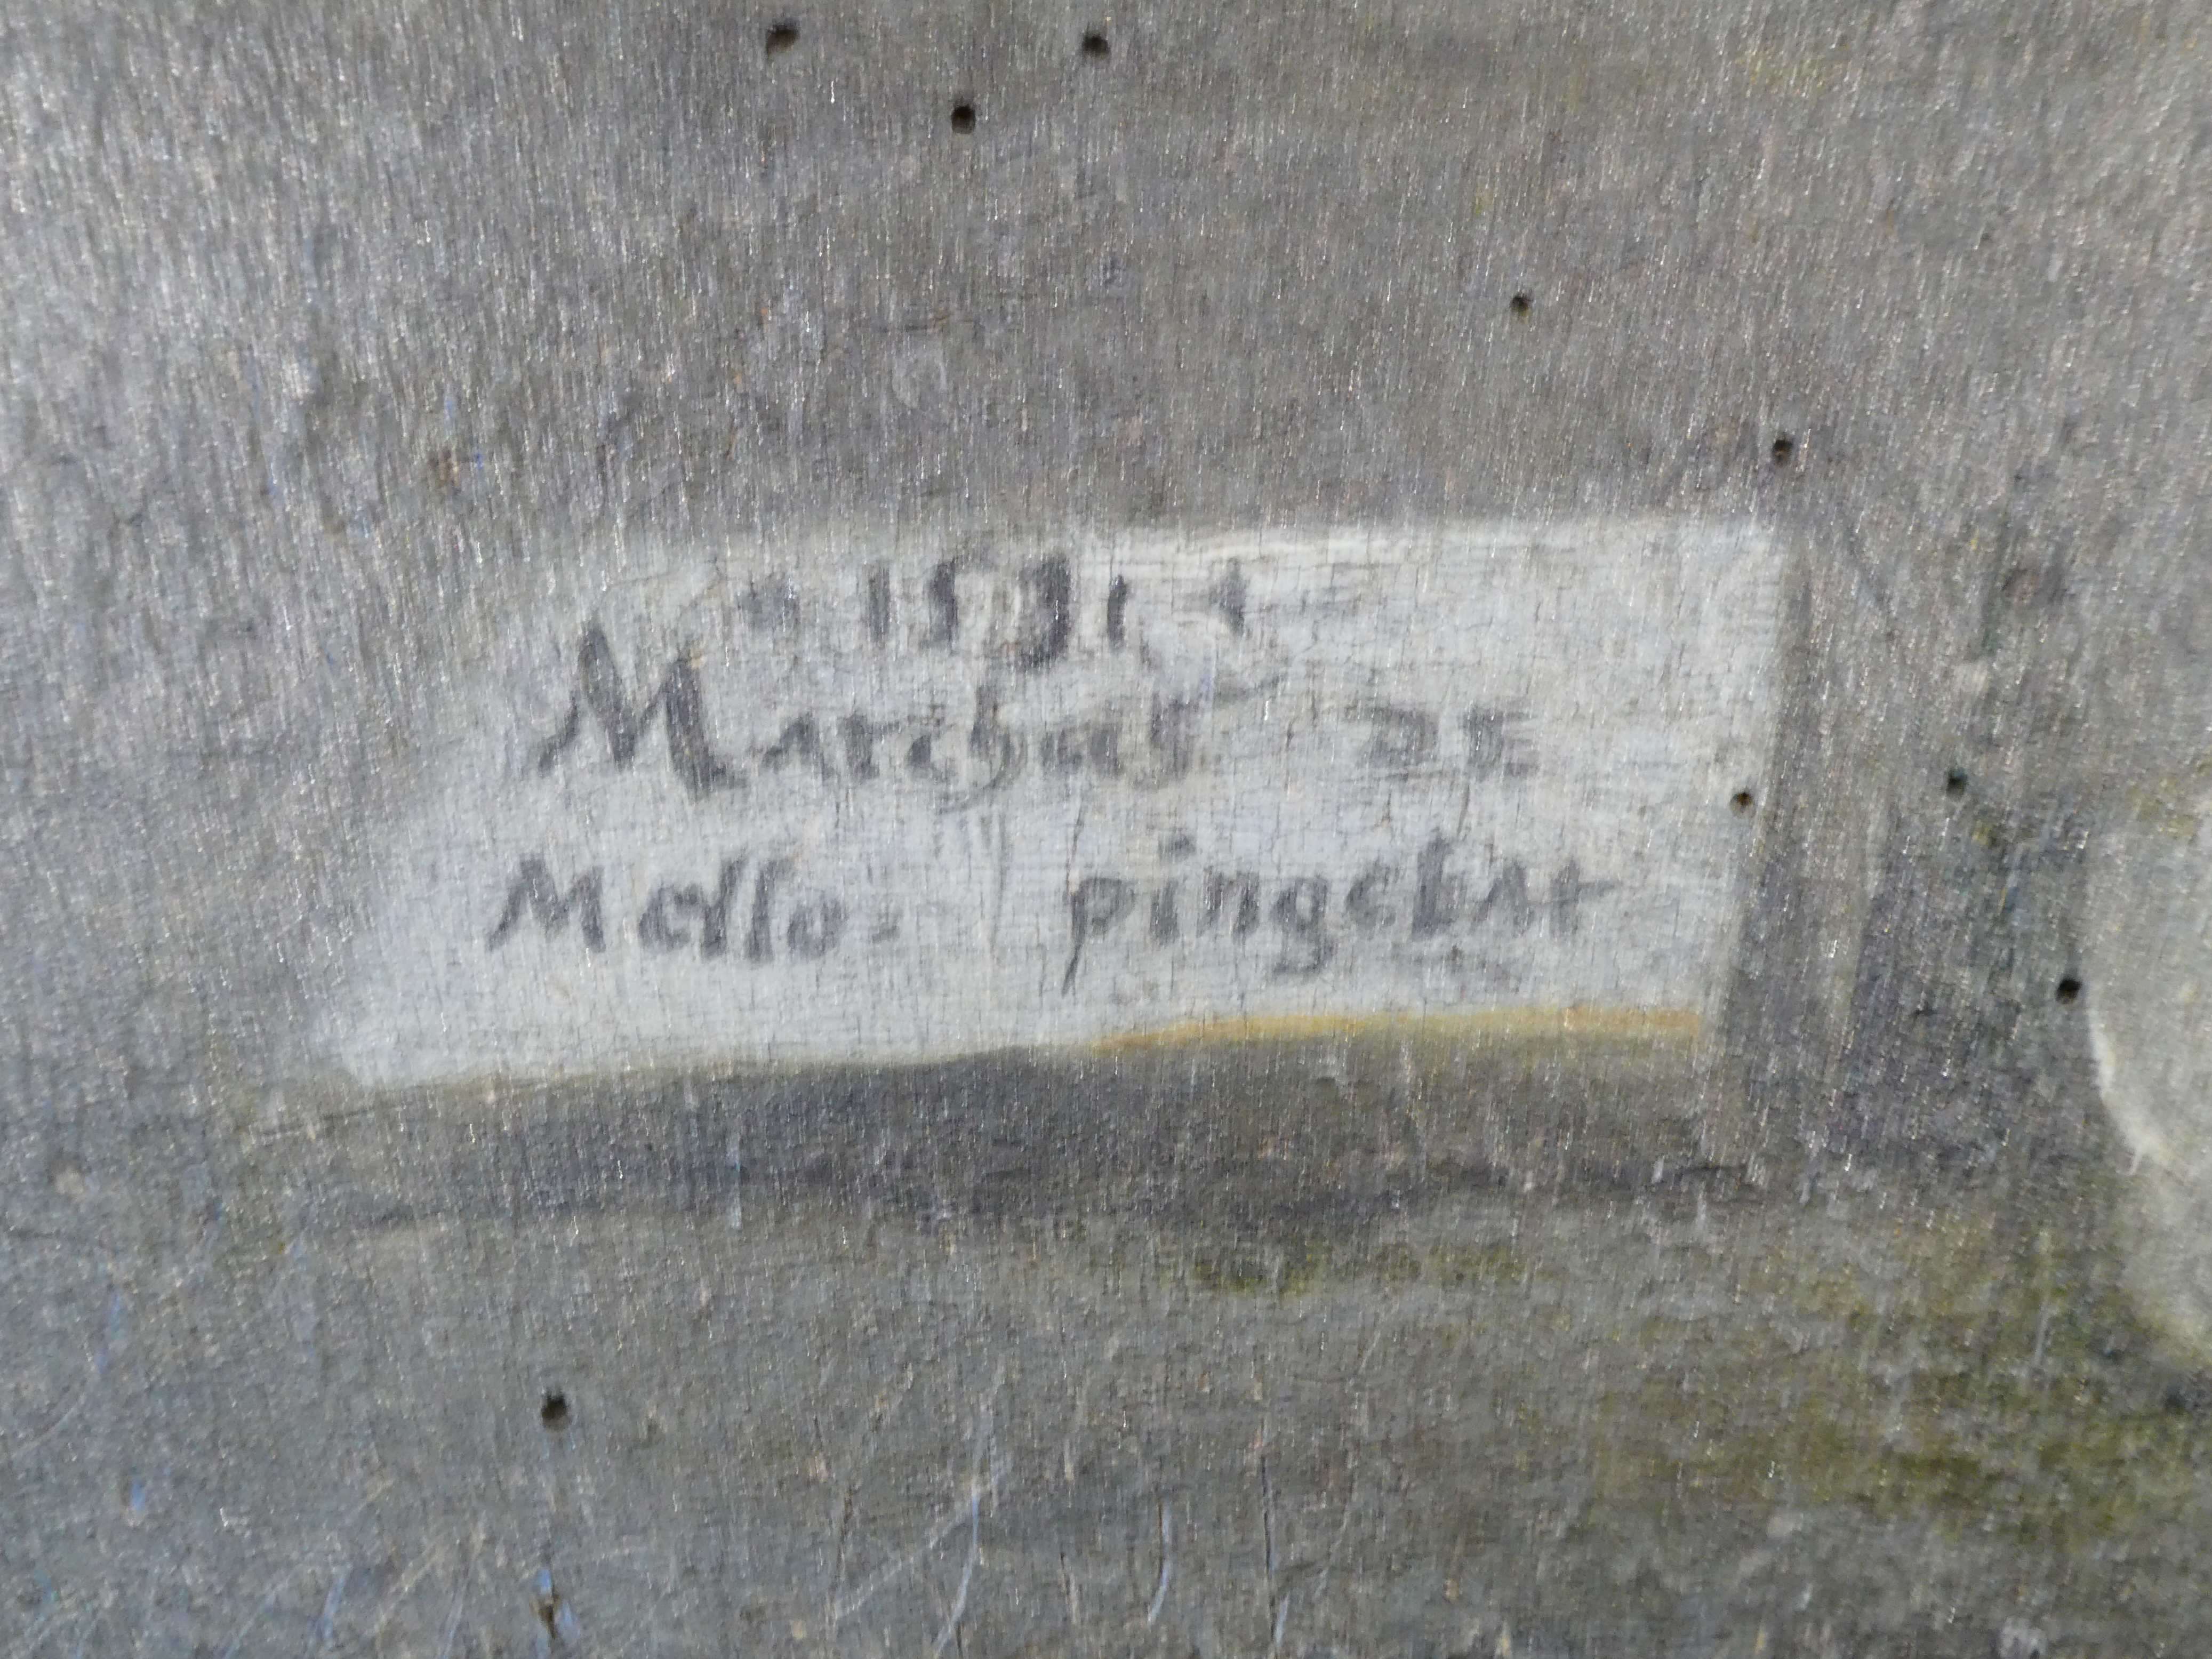
Signature of: q136757433